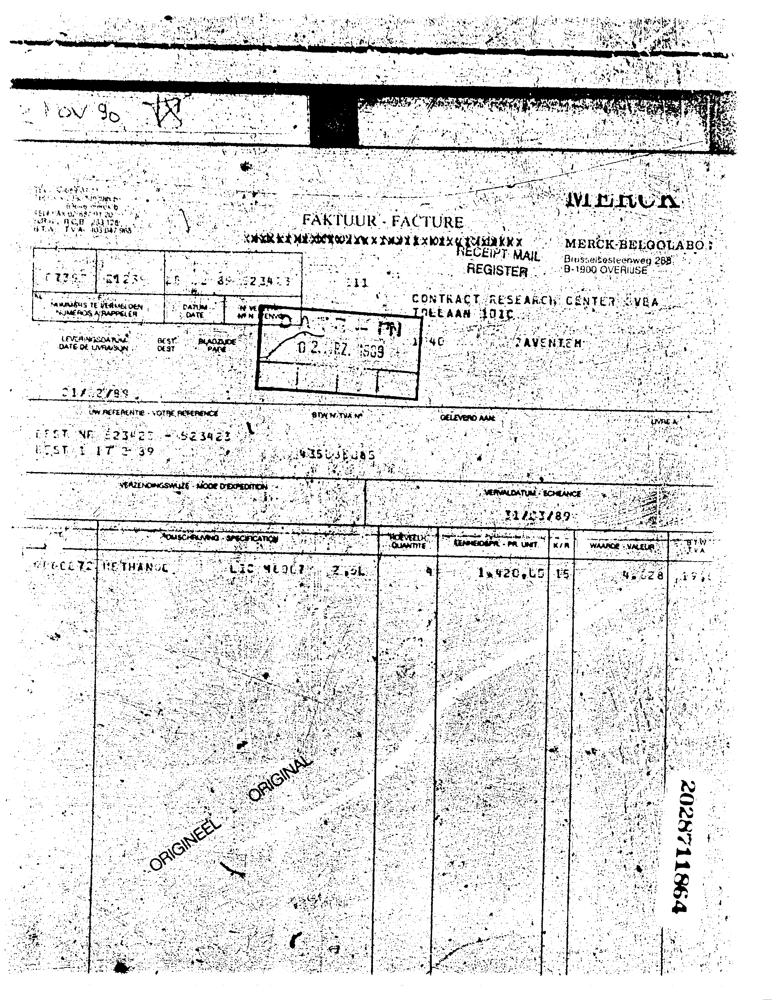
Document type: Invoice